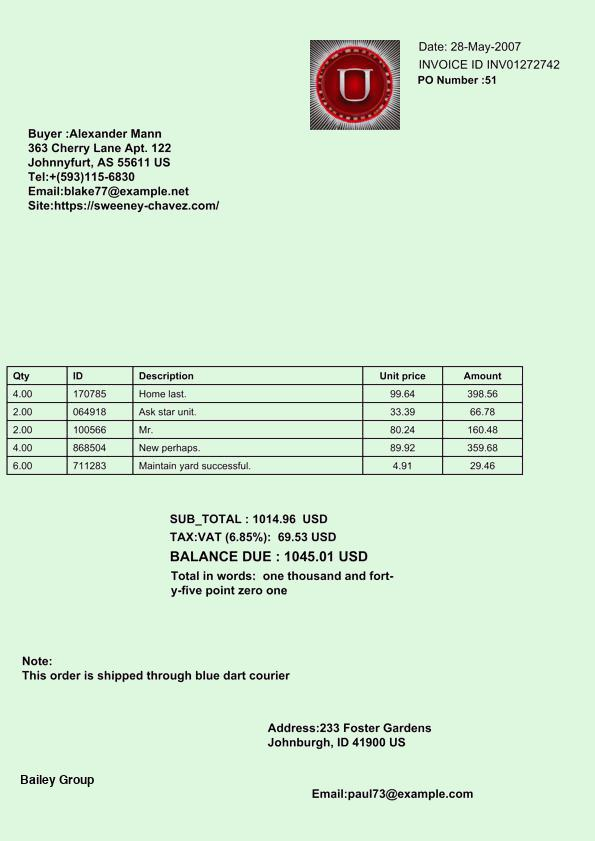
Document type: Invoice